Question: What is the main concern?
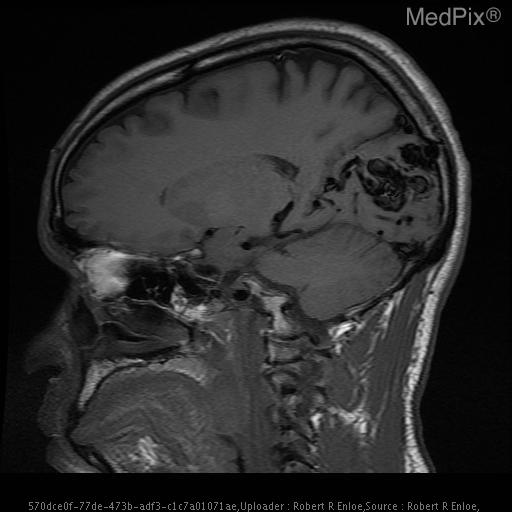
Answer: The findings suggest •  Right occipital lesion
•  Serpentine hypointensities with surrounding edema
•  Enlarged feeding vessels from both PCA and MCA supply
•  Small feeder from the ACA
•  Enlarged draining veins - varix -drains into superior sagittal sinus. Lobulated serpentine arteriovenous malformation within the occipital lobe involving the calcarine sulcus and extending into the posterior parietal lobe.. The patient might have a history of 26 year-old man with increasing right-sided parietal and occipital headaches.